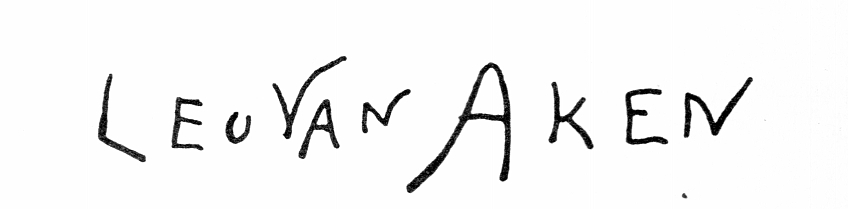
Signature of: leo van aken